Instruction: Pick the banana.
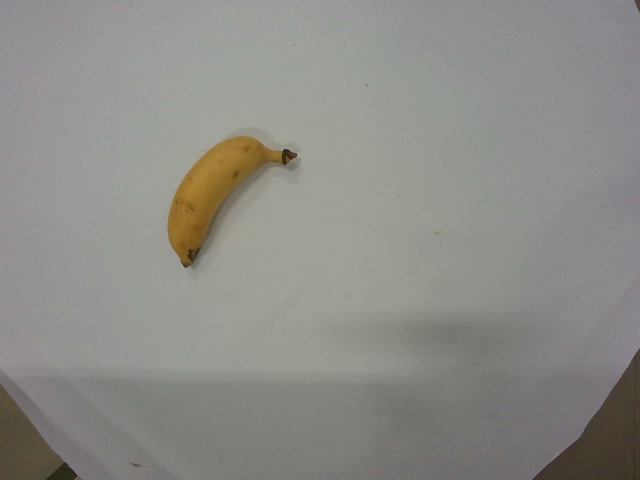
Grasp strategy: vertical